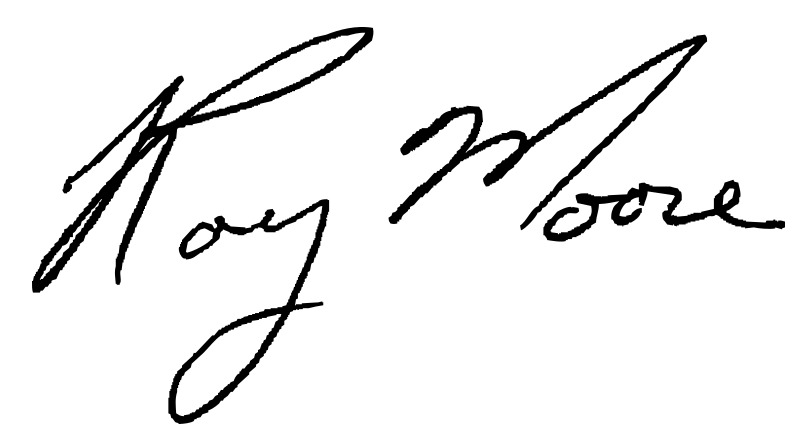
Signature of: roy moore